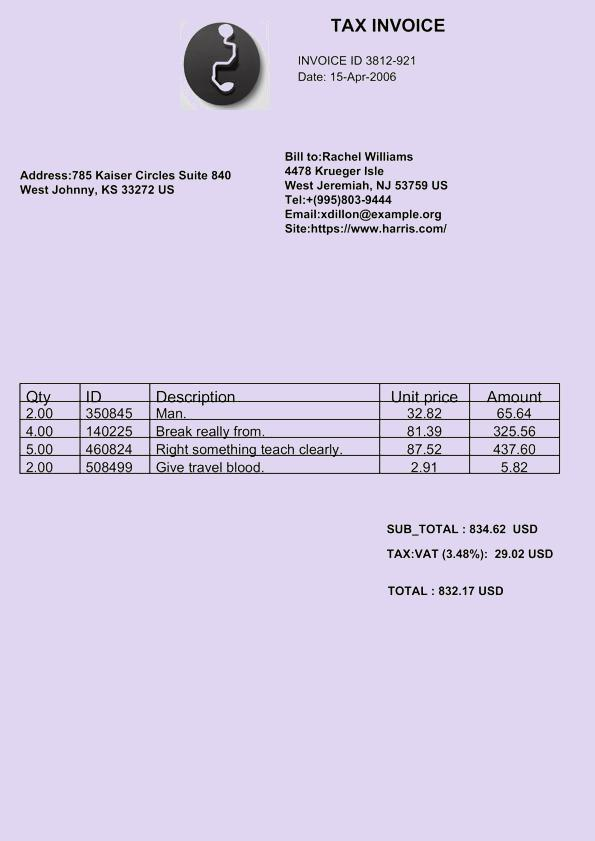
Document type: Invoice